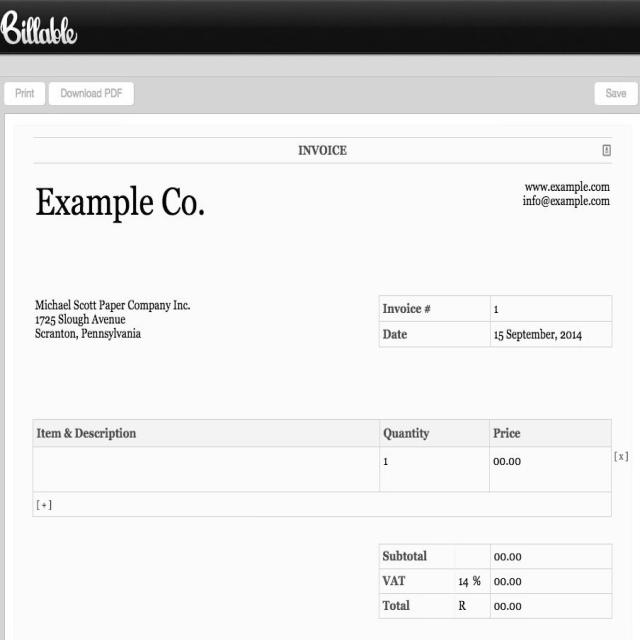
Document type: Invoice